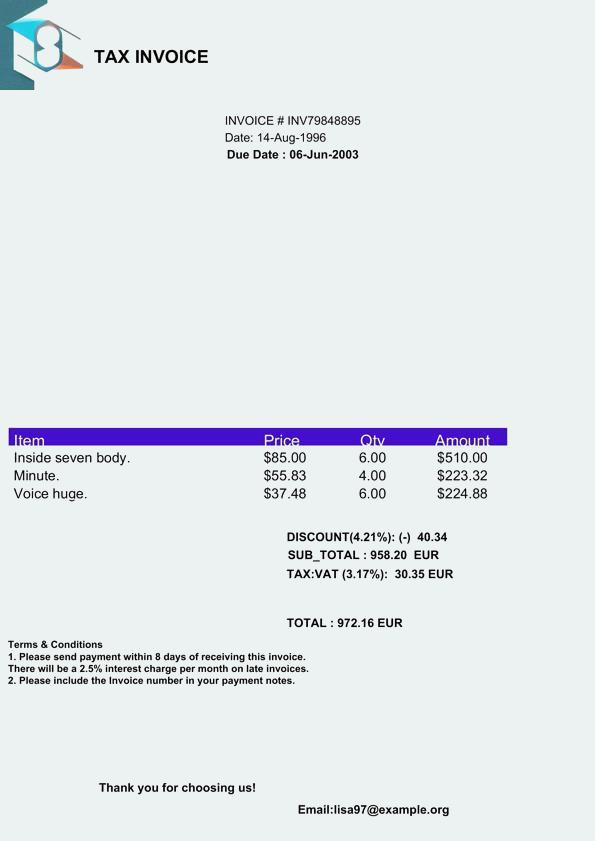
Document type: Invoice